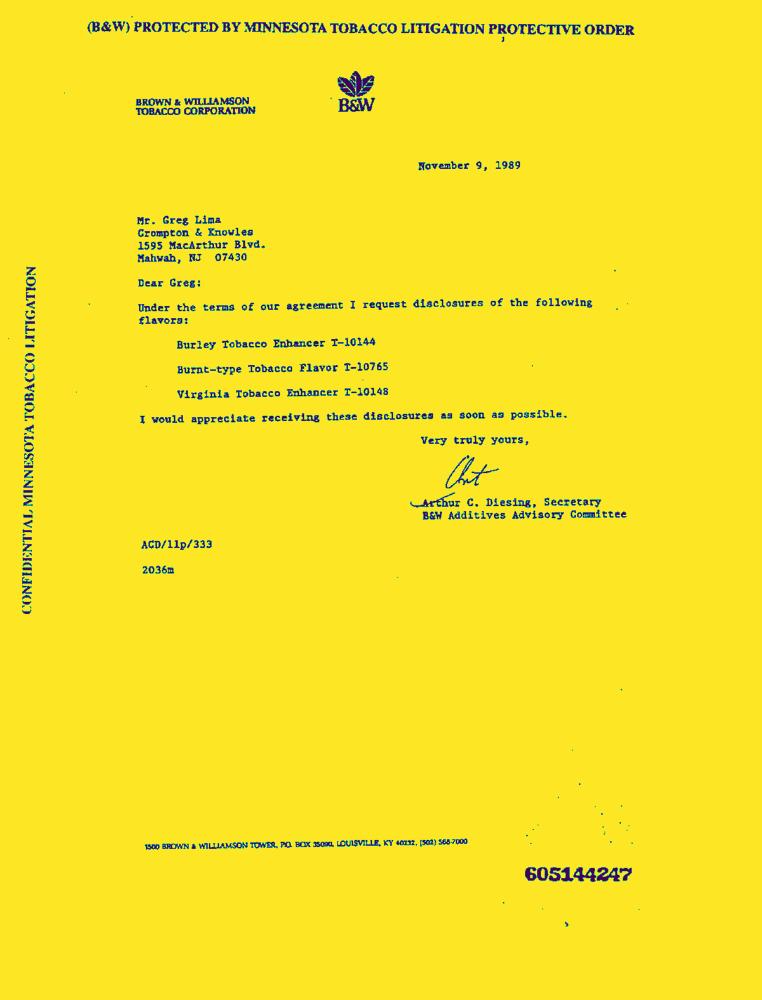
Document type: Letter-Doc